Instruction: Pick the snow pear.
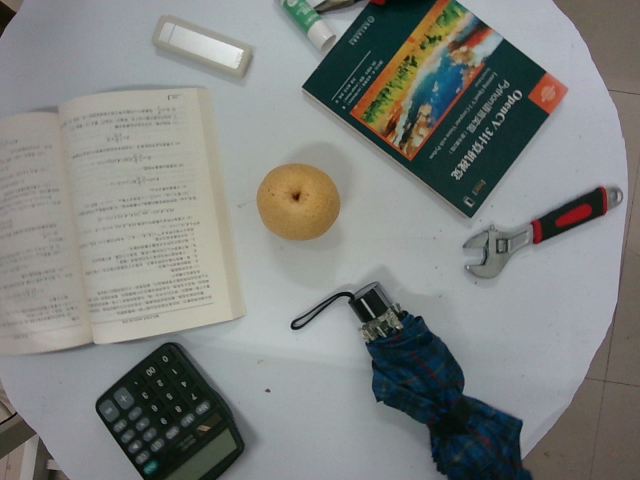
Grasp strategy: vertical